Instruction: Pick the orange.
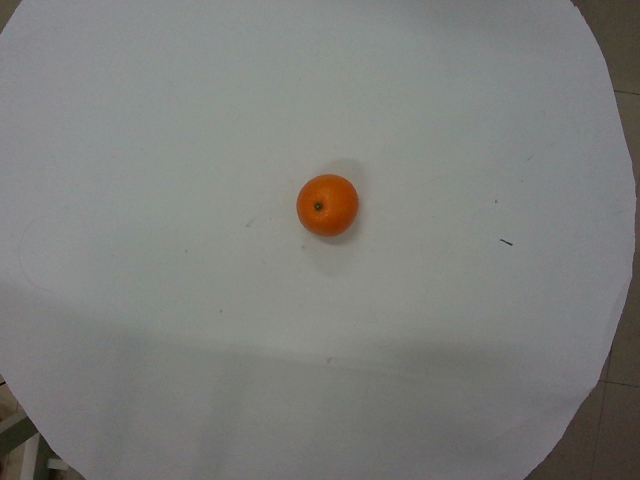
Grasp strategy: vertical